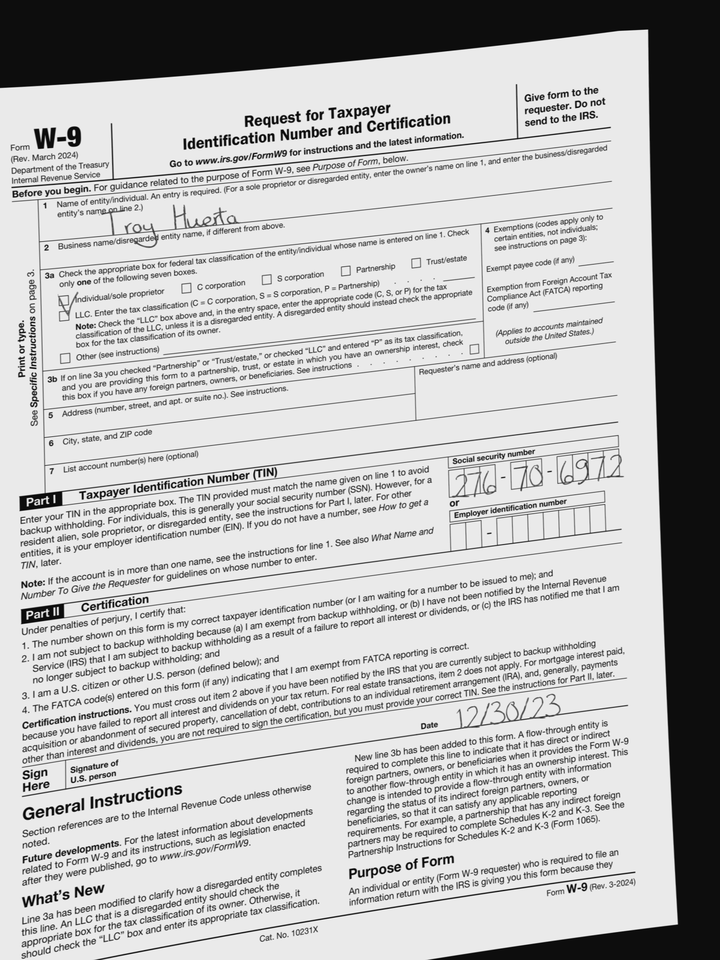
cbx: yes
ssn: 276706972
enm: Troy Huerta
sdt: 12/30/23